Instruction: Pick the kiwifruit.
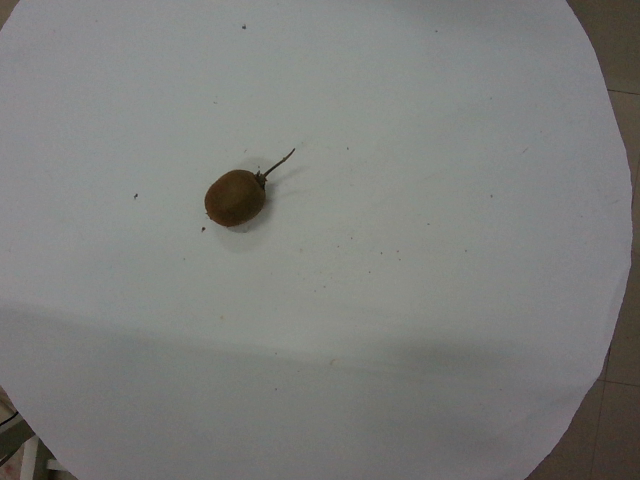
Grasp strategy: vertical